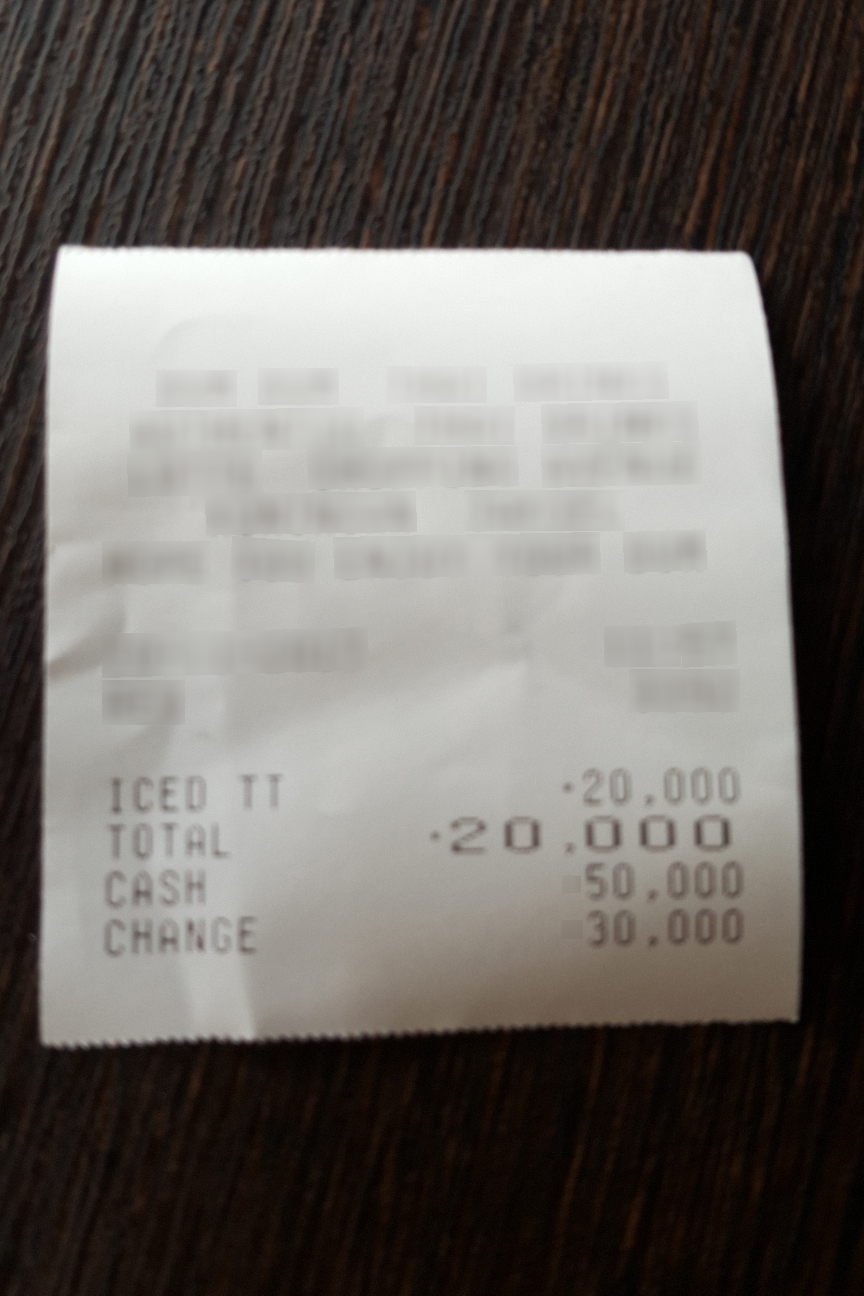
Number of items: 2
Total: 20,000
OCR text regions:
text: TOTAL
text: 20,000
text: CASH
text: 50.000
text: CHANGE
text: 30.000
text: ICED
text: TT
text: 20.000